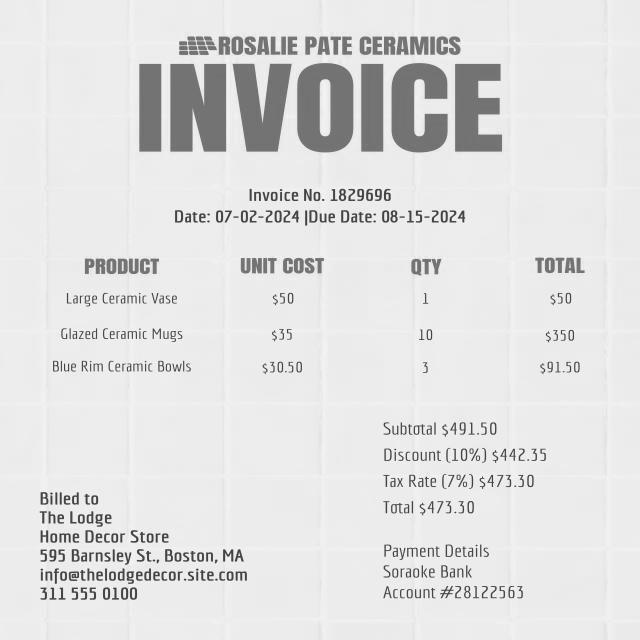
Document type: Invoice